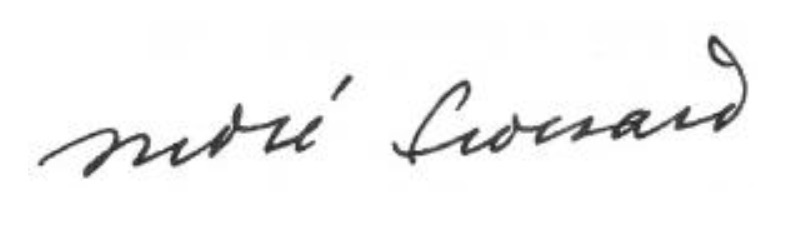
Signature of: andré frossard